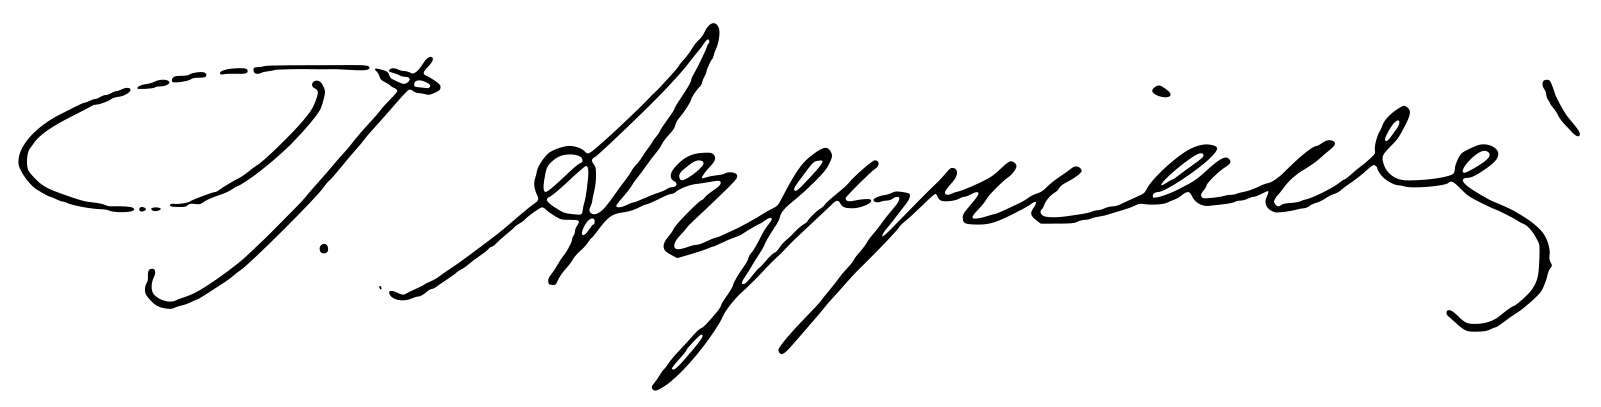
Signature of: paul argyriadès